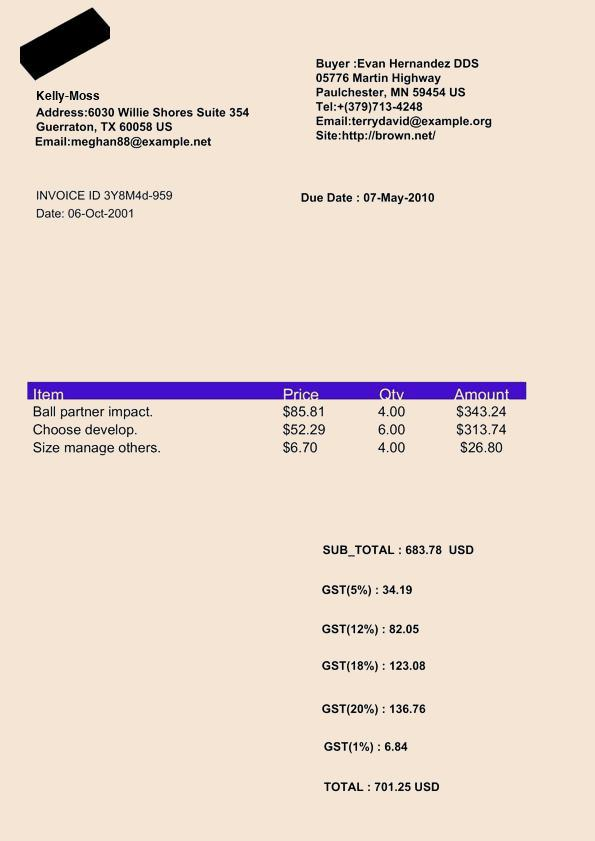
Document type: Invoice